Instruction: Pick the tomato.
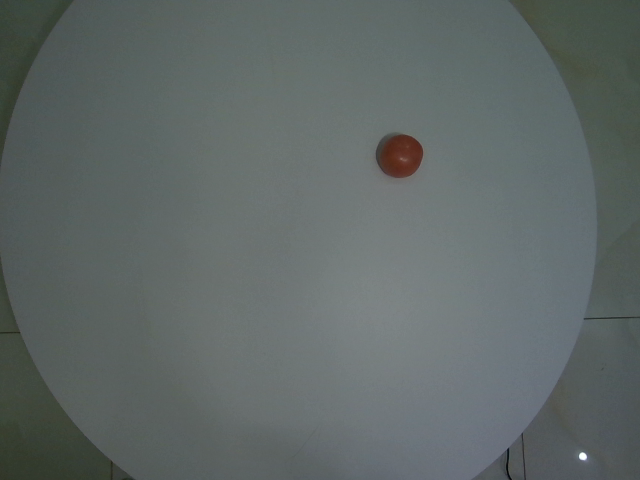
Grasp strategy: vertical